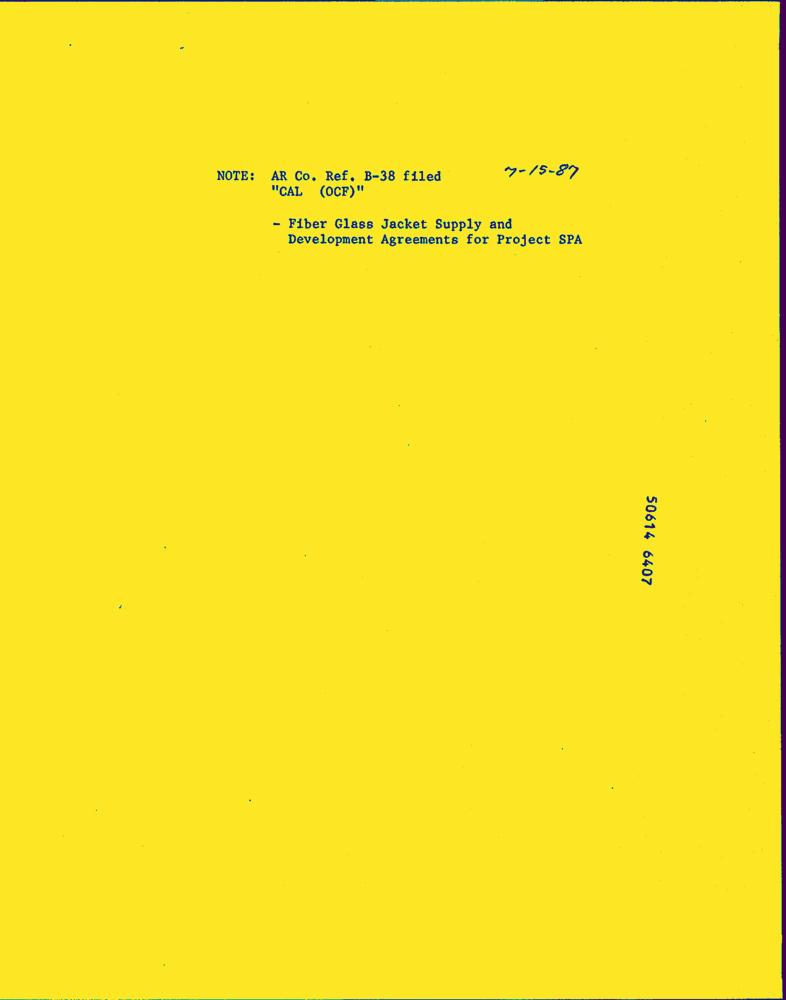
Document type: Hand-Written